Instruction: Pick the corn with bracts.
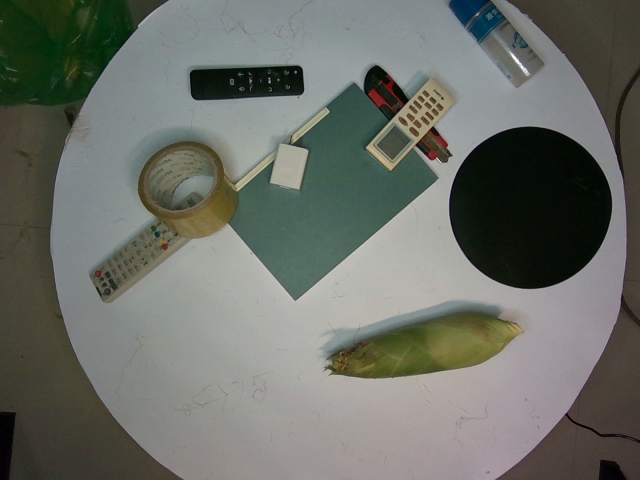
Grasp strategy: vertical